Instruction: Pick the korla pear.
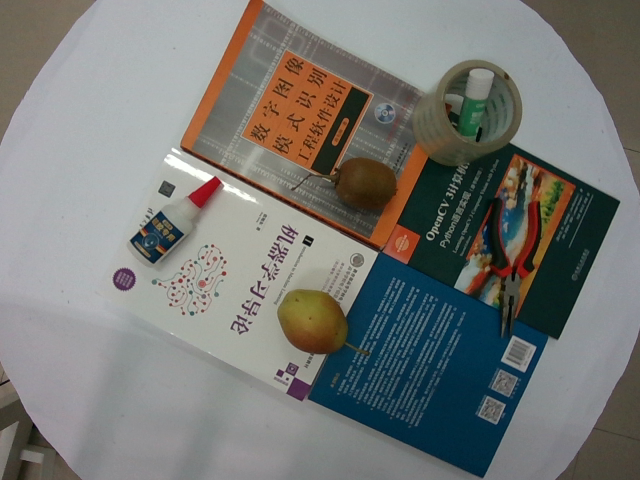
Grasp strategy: vertical